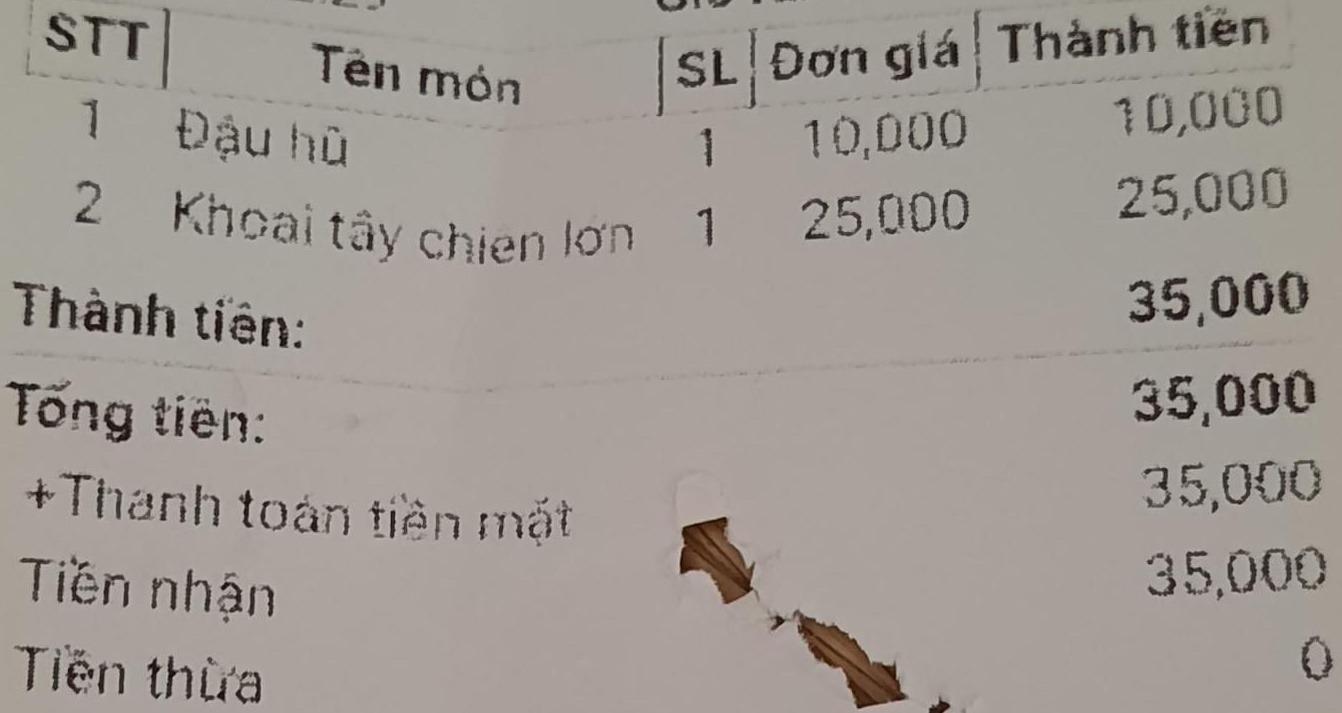
<table>
<tr>
<th>STT</th>
<th>Tên món</th>
<th>SL</th>
<th>Đơn giá</th>
<th>Thành tiền</th>
</tr>
<tr>
<td>1</td>
<td>Đậu hũ</td>
<td>1</td>
<td>10,000</td>
<td>10,000</td>
</tr>
<tr>
<td>2</td>
<td>Khoai tây chien lớn</td>
<td>1</td>
<td>25,000</td>
<td>25,000</td>
</tr>
</table>

Thành tiền: 35,000
Tổng tiền: 35,000
+Thanh toán tiền mặt 35,000
Tiền nhận 35,000
Tiền thừa 0